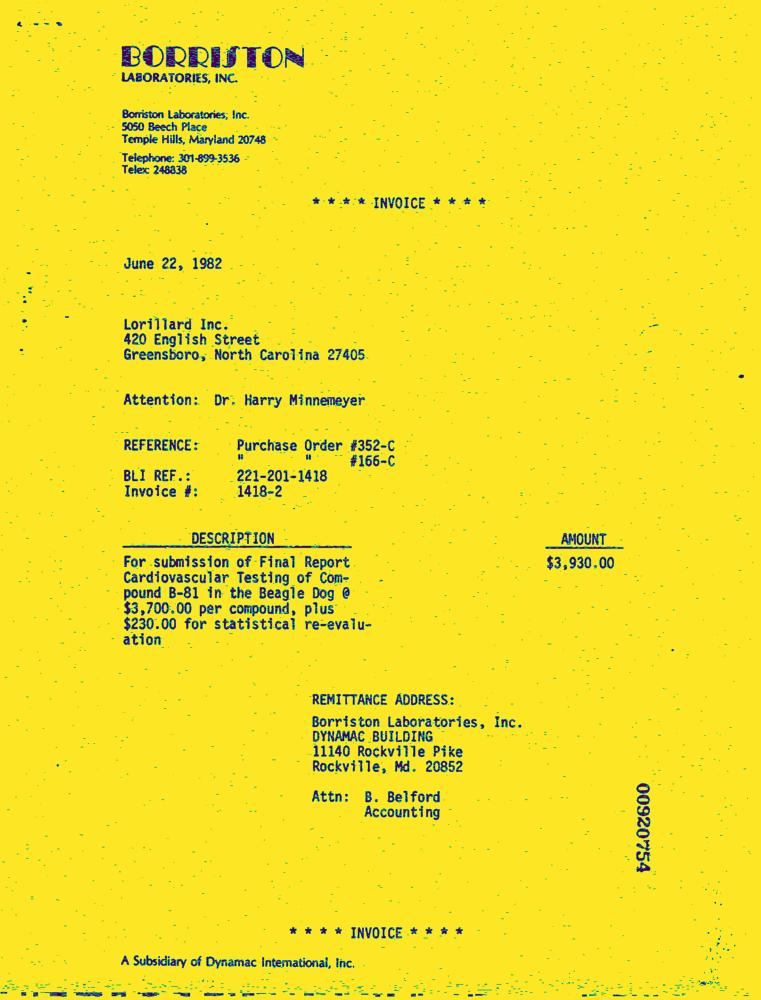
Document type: Invoice-Doc